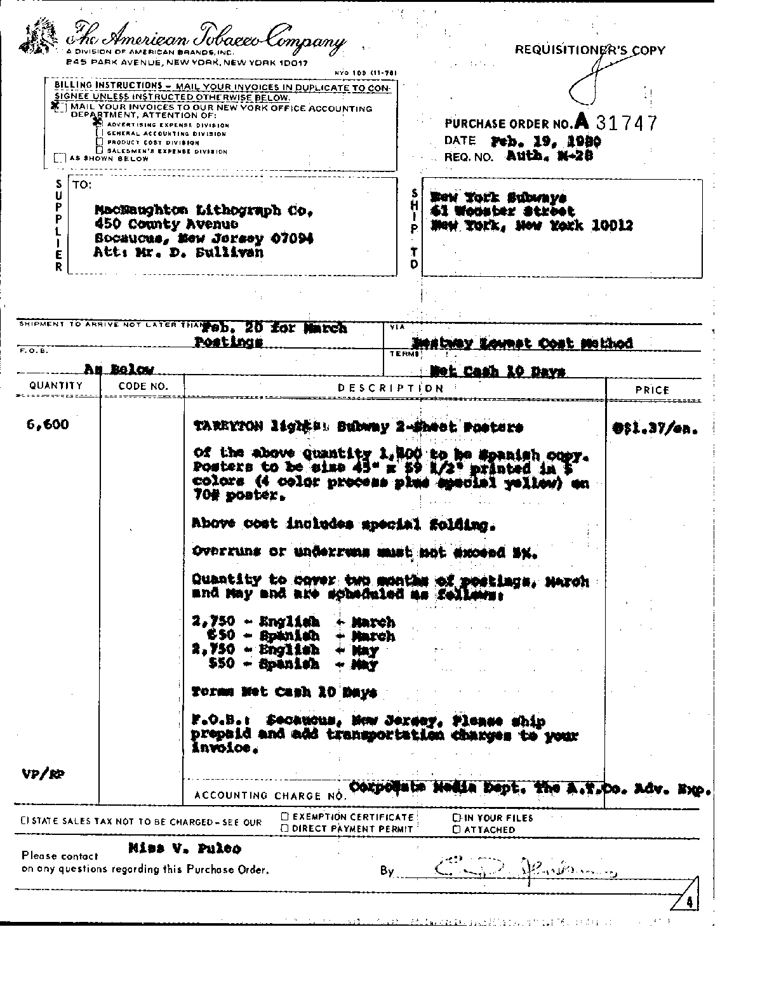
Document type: Invoice